Extract the amount written in words, the amount in digits, the name of the payee, the date on the cheque, and the bank's name from the image.
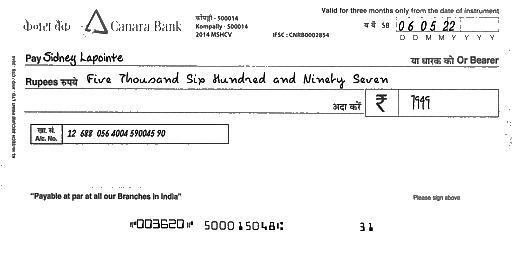
amt_in_words: Five Thousand Six Hundred and Ninety Seven
amt_in_figures: 7949
payee_name: Sidney Lapointe
bank_name: Canara Bank
cheque_date: 06/05/22